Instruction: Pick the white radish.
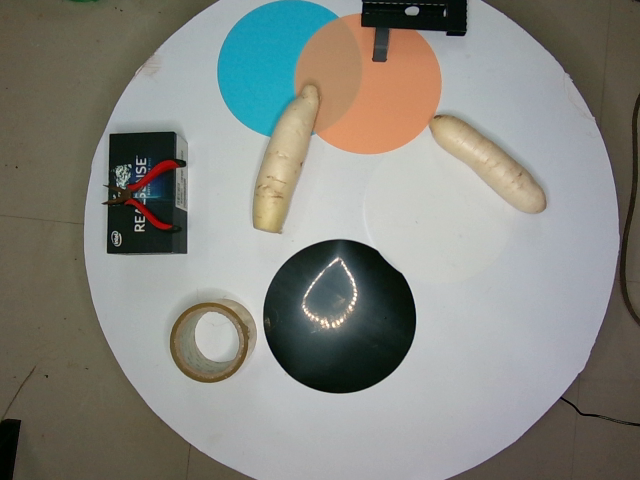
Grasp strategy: vertical